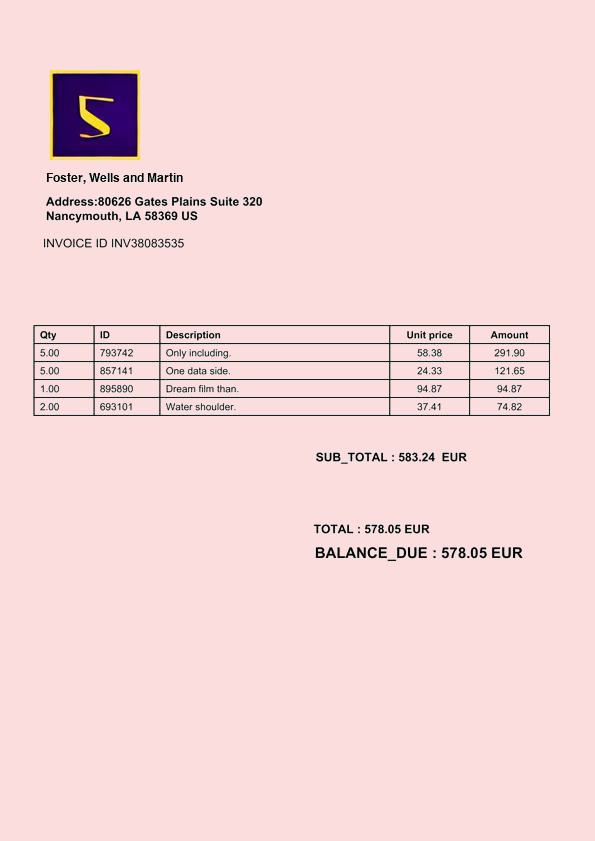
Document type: Invoice